Question: What is the address or location of the property listed in the document?
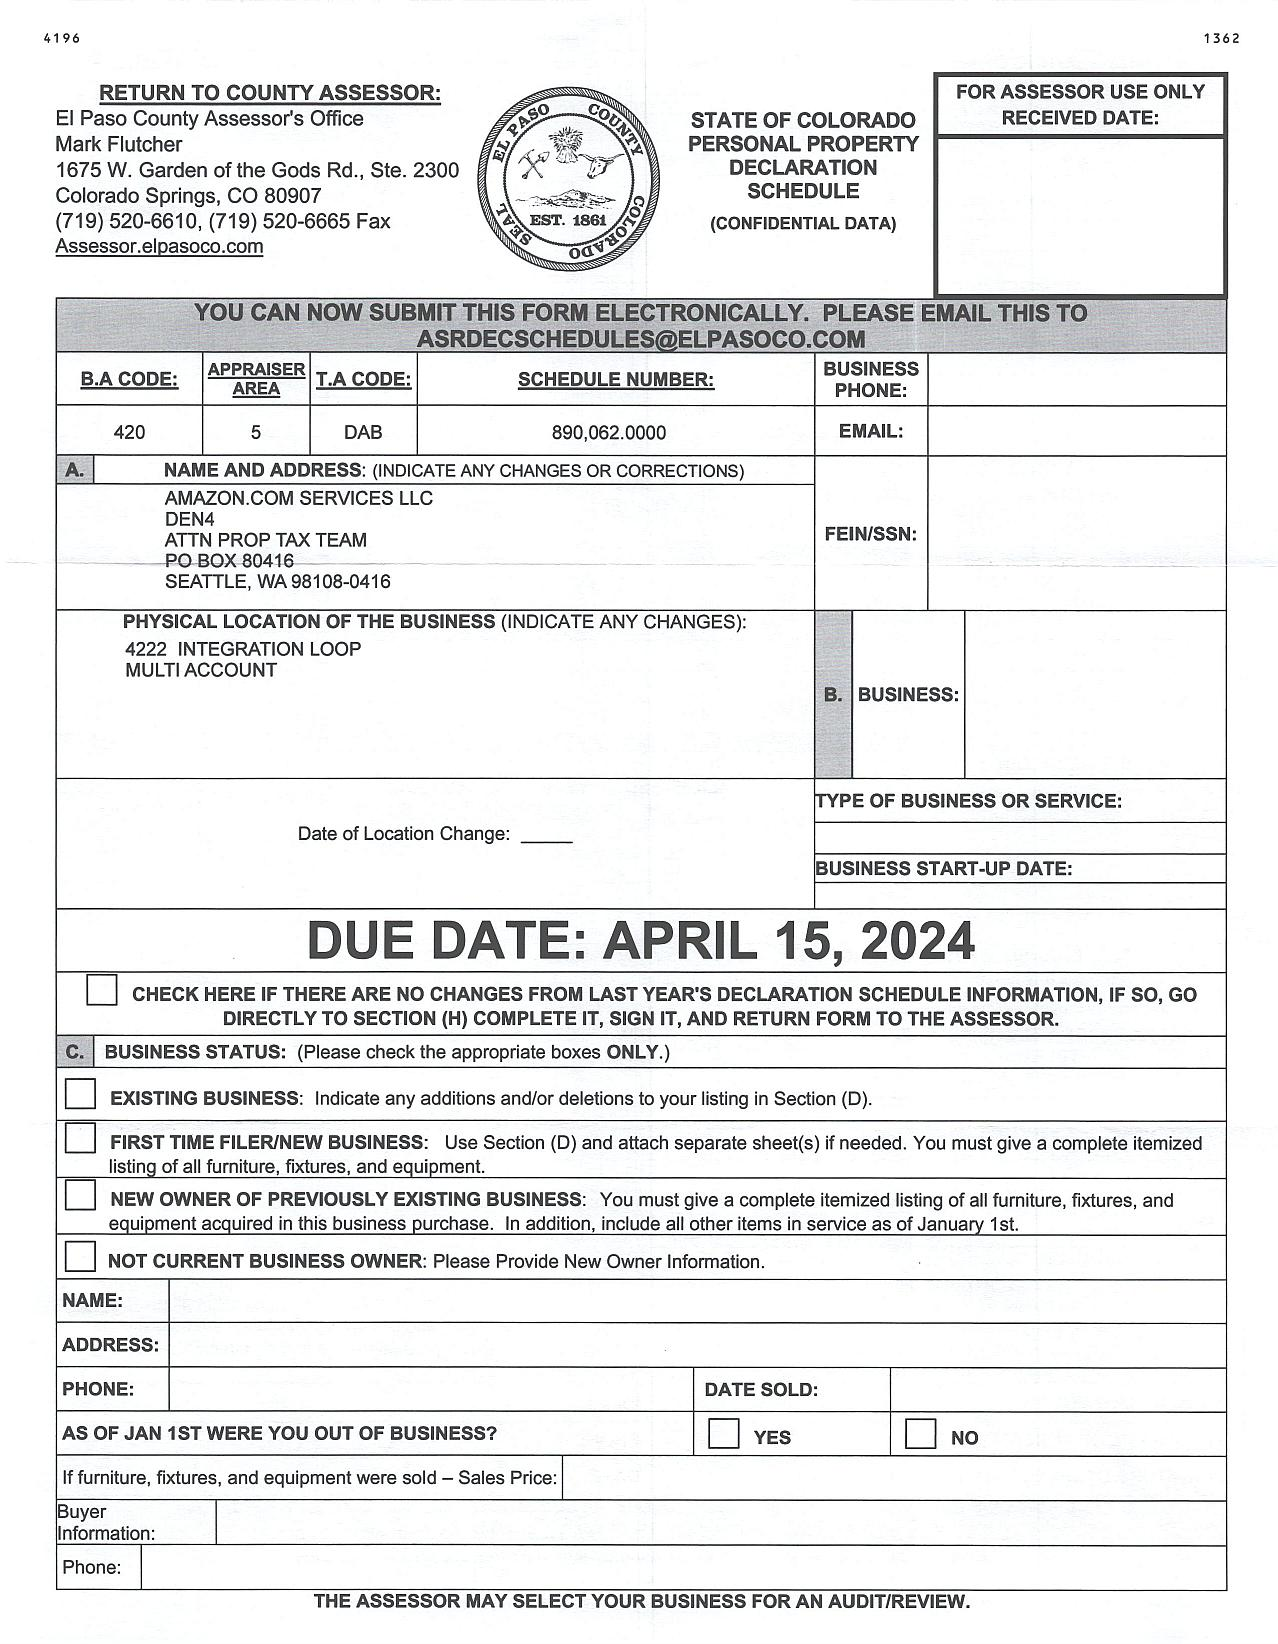
Answer: "4222 INTEGRATION LOOP MULTI ACCOUNT"